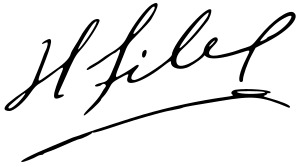
Signature of: hernando siles reyes